Question: What are the imaging findings?
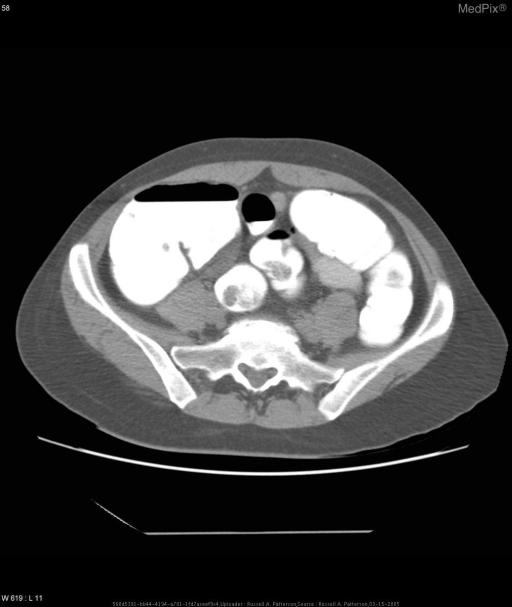
Answer: The imaging shows The appendix does not demonstrate filling of contrast.  It measures between 8-9 mm in diameter.  There is no surrounding fluid and no evidence of abscess or significant inflammatory change.  There is no evidence of adnexal mass or inflammatory bowel disease. The appendix does not demonstrate filling of contrast.  It measures between 8-9 mm in diameter.  There is no surrounding fluid and no evidence of abscess or significant inflammatory change.  There is no evidence of adnexal mass or inflammatory bowel disease..